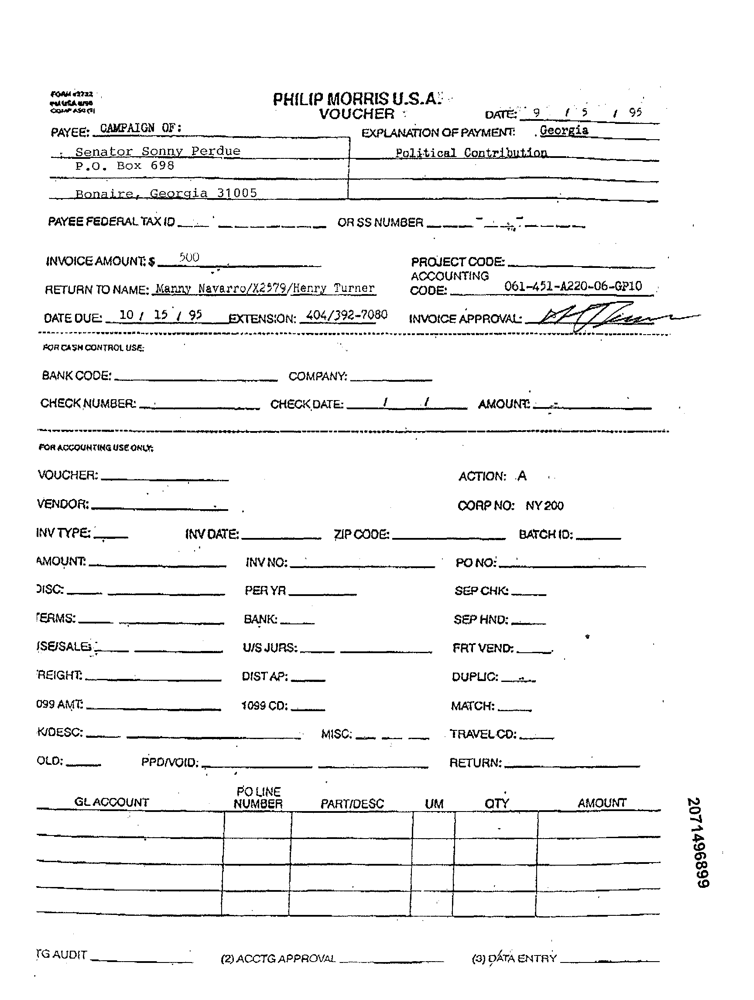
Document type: Invoice